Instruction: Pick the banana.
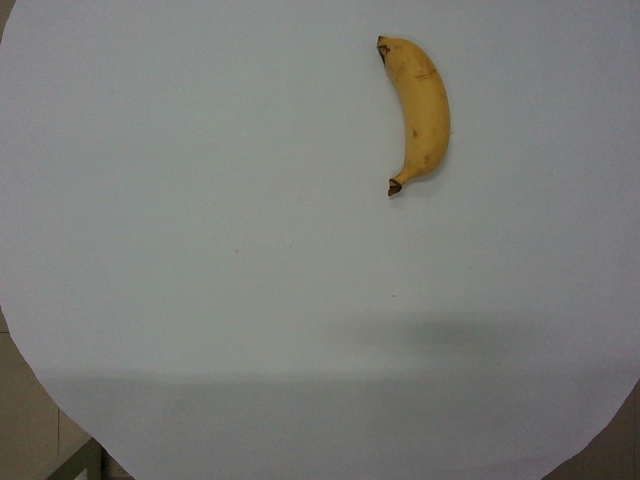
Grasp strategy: vertical